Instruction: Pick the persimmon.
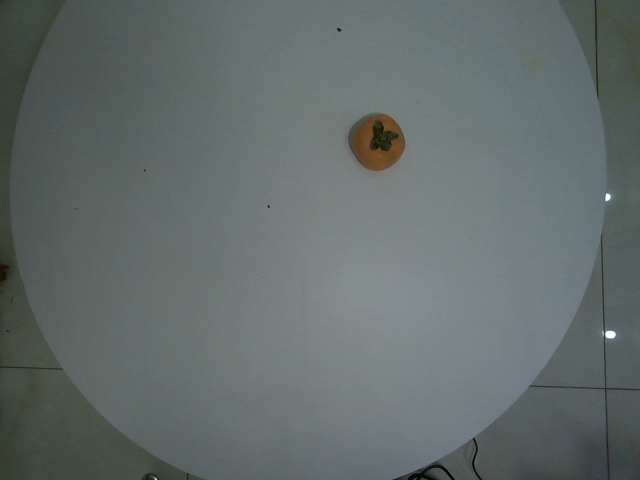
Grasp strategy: vertical